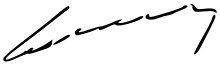
Signature of: françois tombalbaye